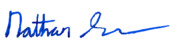
Signature of: nathan sosa